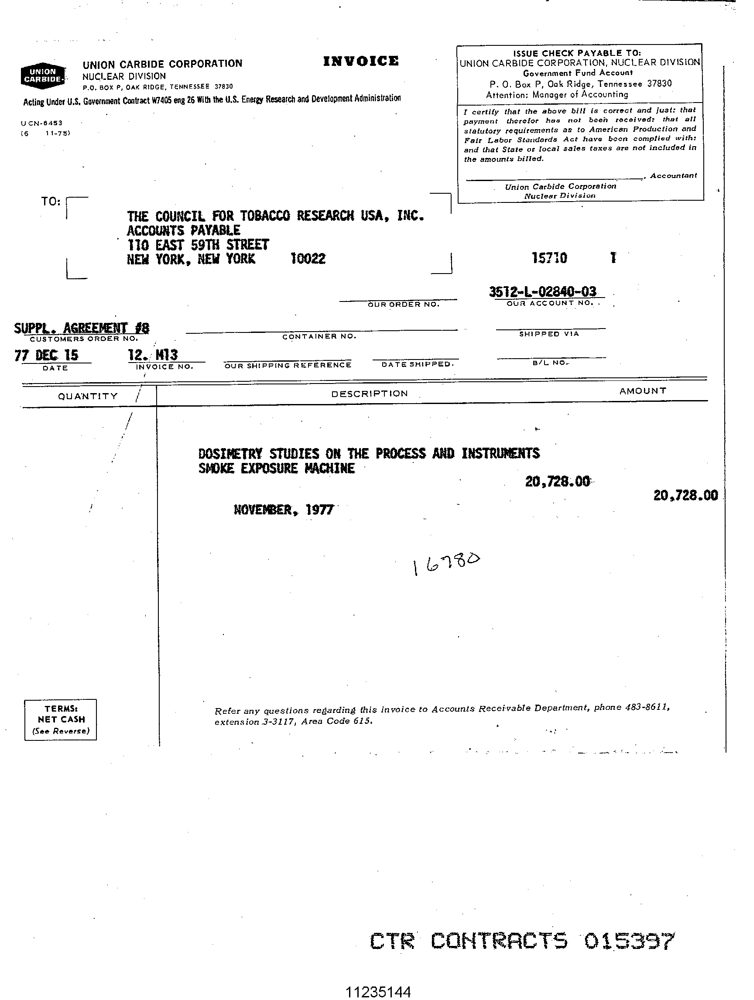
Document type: Invoice